Question: What is the suspected problem?
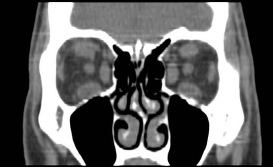
Answer: The findings suggest Non-enhanced axial CT image of the orbits demonstrates bilateral proptosis with enlargement of the medial rectus muscle bellies with sparing of the tendonous insertions.  Coronal reformatted images demonstrate symmetric bilateral enlargement of the inferior, medial, superior, and to a lesser extent, lateral retus muscles.  The retrobulbar fat and globes are unremarkable.. Non-enhanced coronal reformatted CT images demonstrate symmetric bilateral enlargement of the inferior, medial, superior, and to a lesser extent, lateral retus muscles. The retrobulbar fat and globes are unremarkable.. The patient might have a history of 45 year old male with known Graves' disease referred to ophthamology for proptosis..